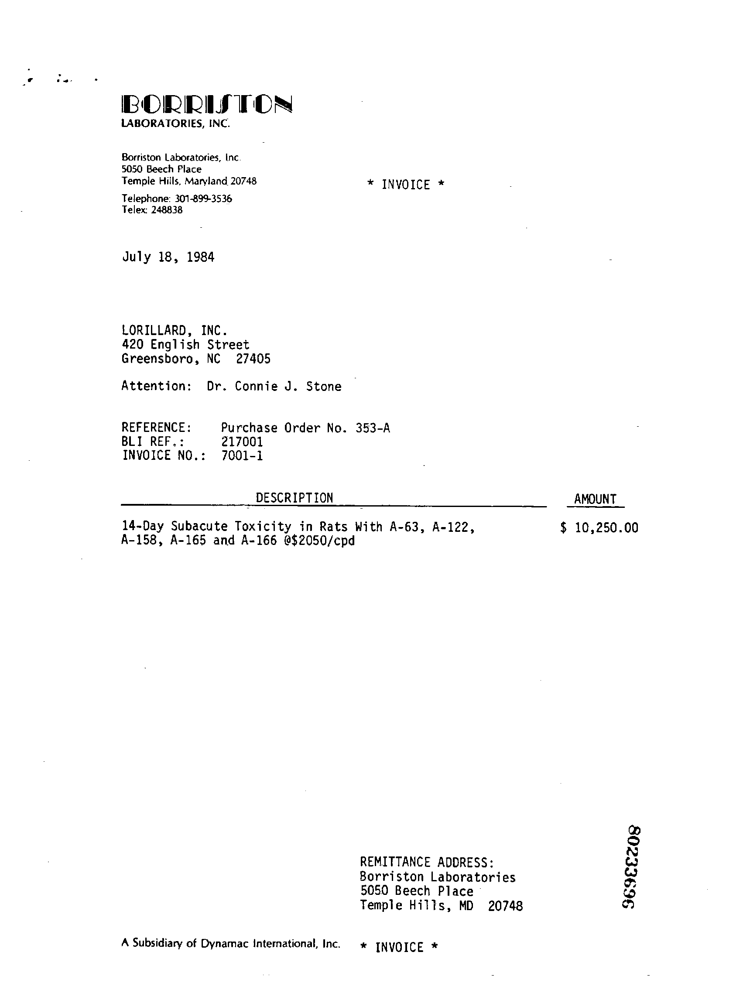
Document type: Invoice